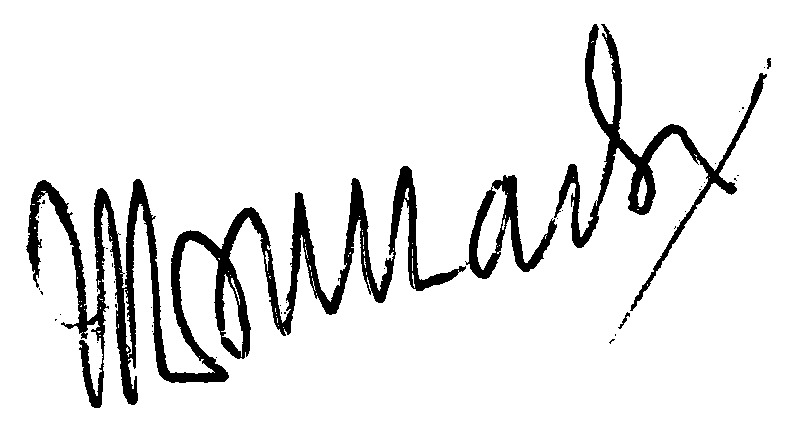
Signature of: maurice vallery radot